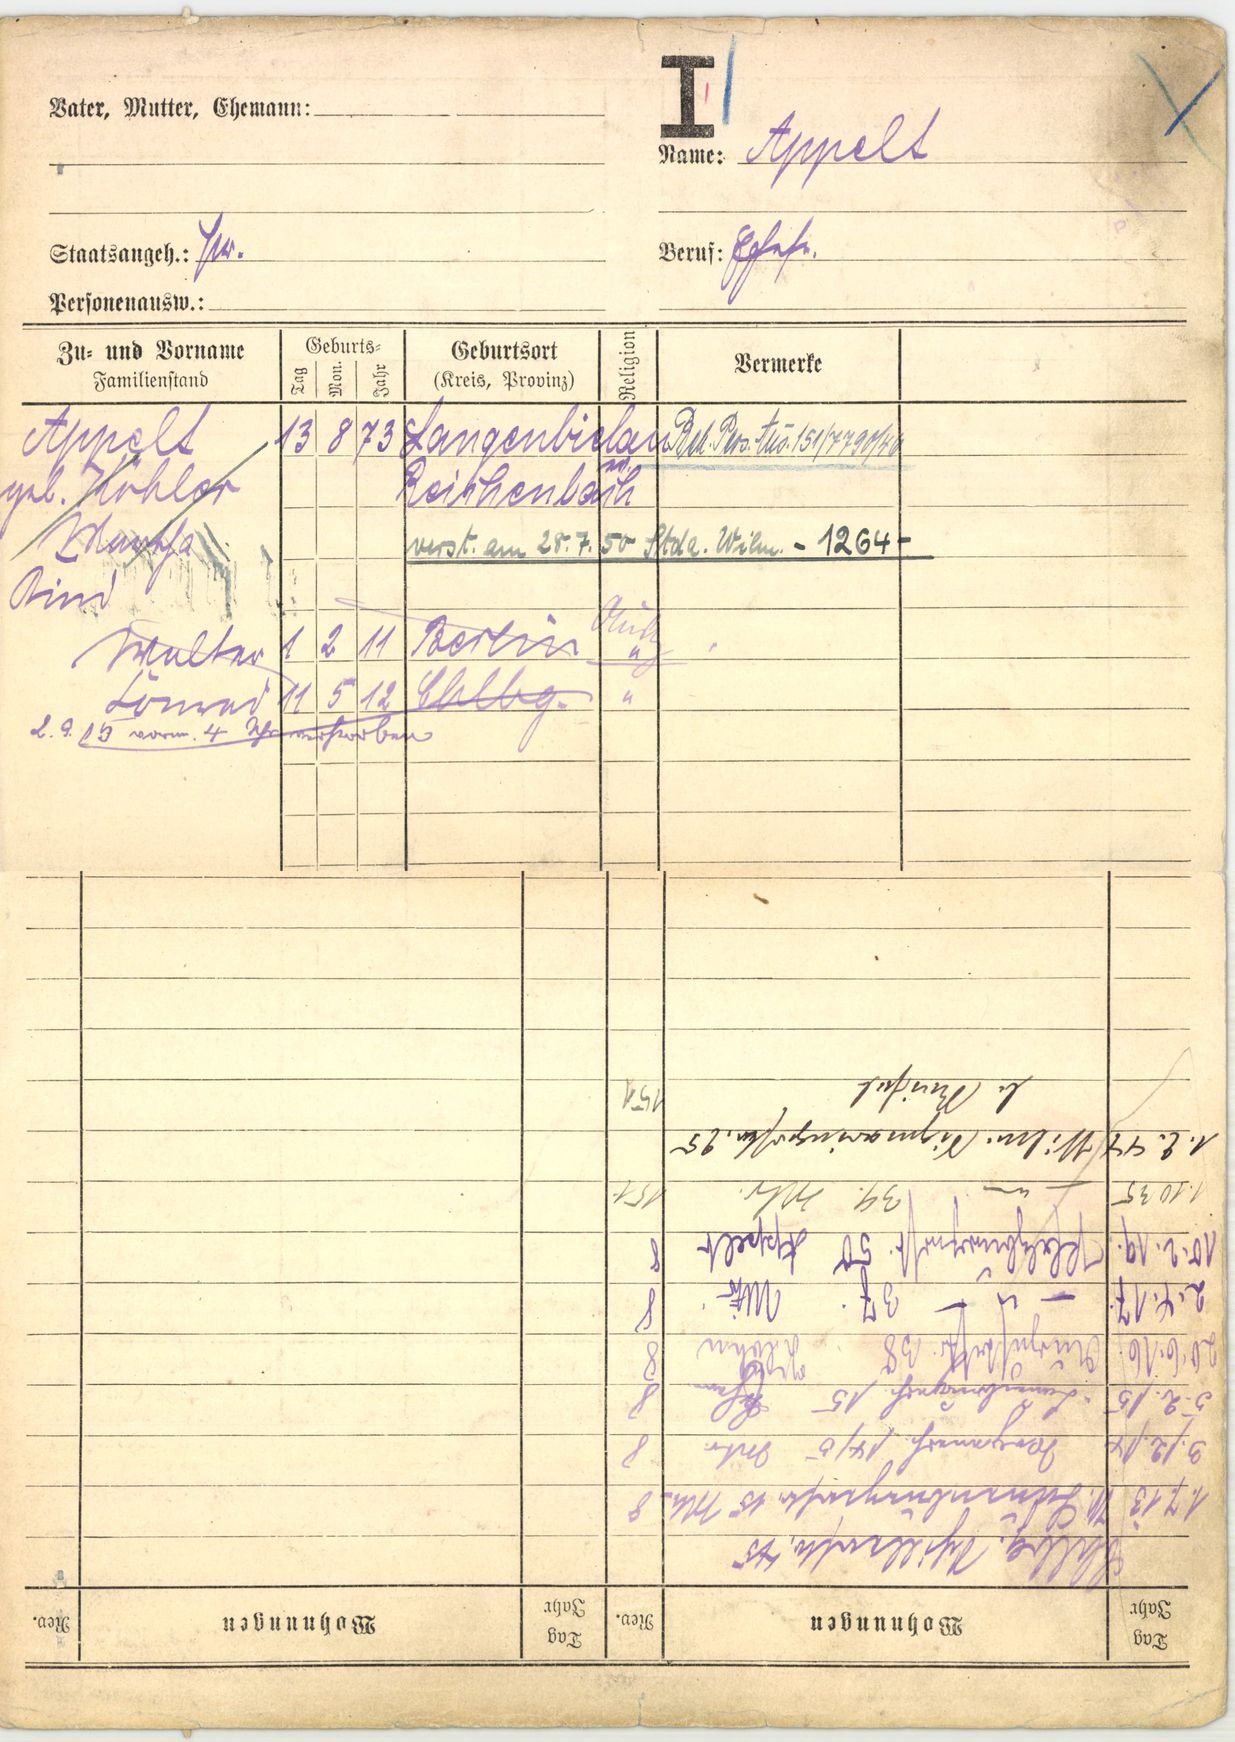
Appelt